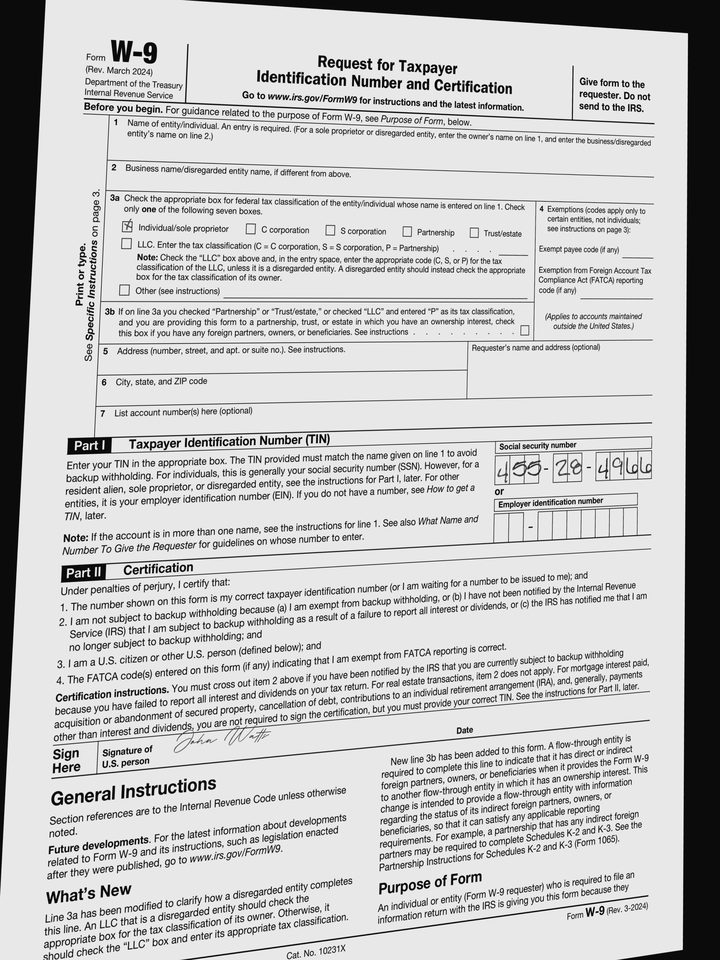
cbx: yes
ssn: 455284966